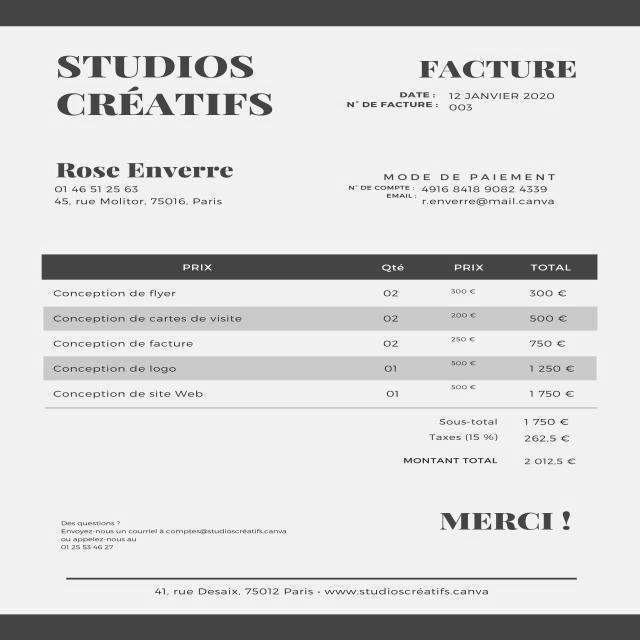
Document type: Invoice